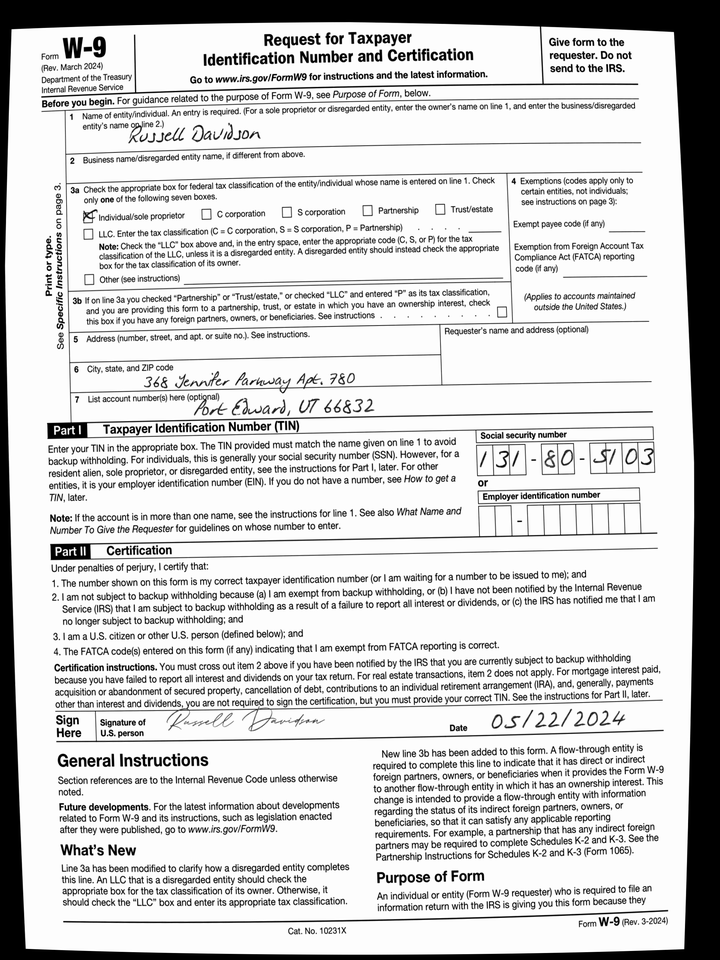
adr1: 368 Jennifer Parkway Apt. 780
adr2: Port Edward, UT 66832
cbx: yes
ssn: 131805103
enm: Russell Davidson
sdt: 05/22/2024